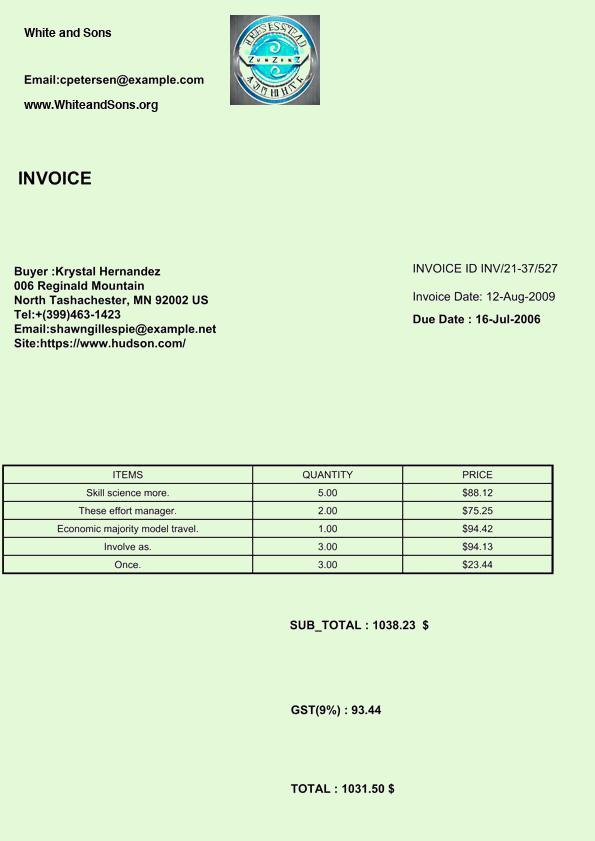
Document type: Invoice